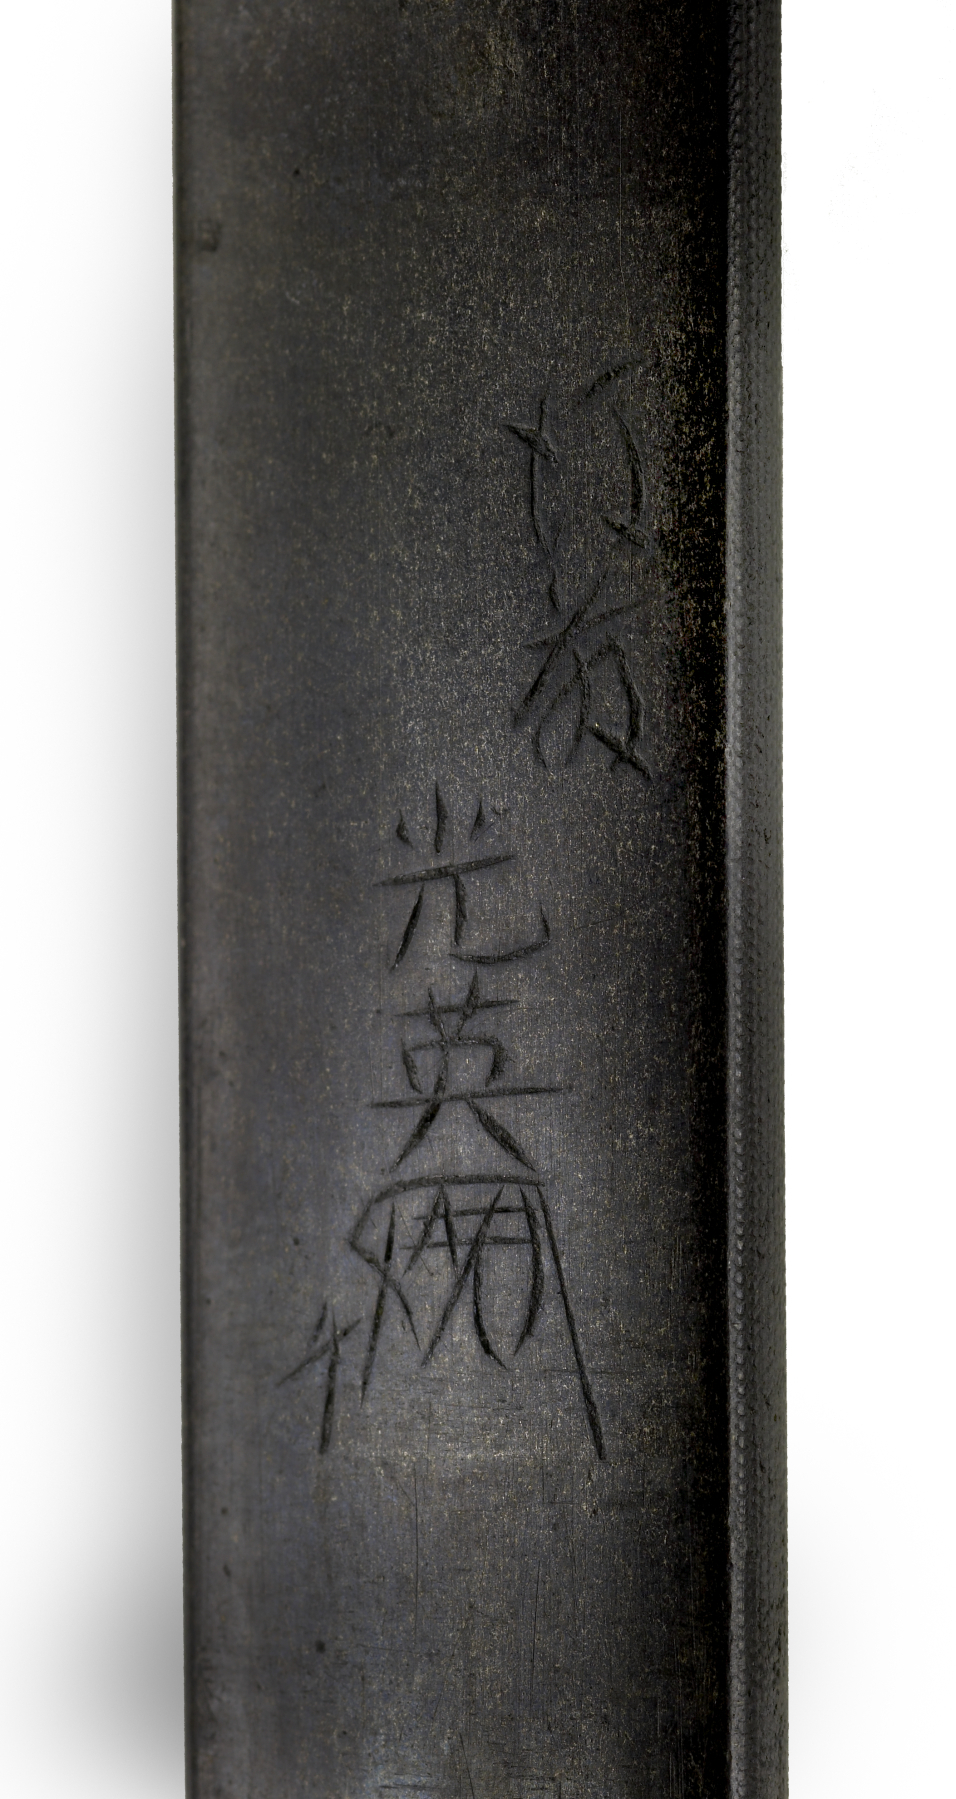
Signature of: gotō enjō